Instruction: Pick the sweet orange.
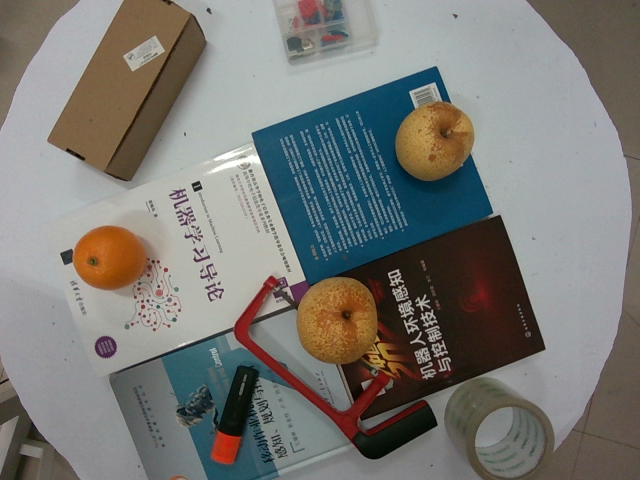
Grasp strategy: vertical